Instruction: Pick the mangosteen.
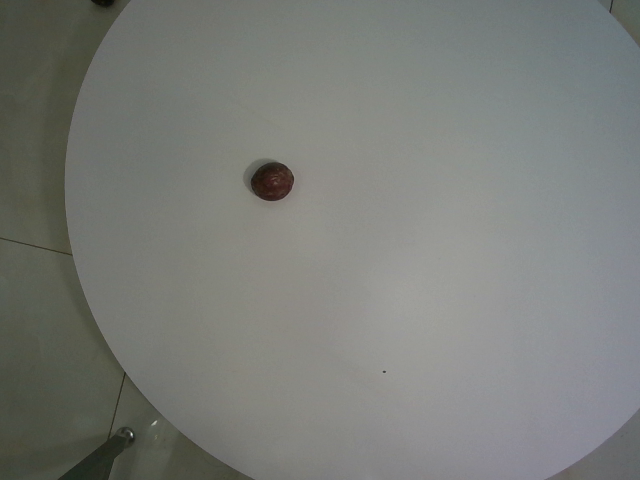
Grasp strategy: vertical